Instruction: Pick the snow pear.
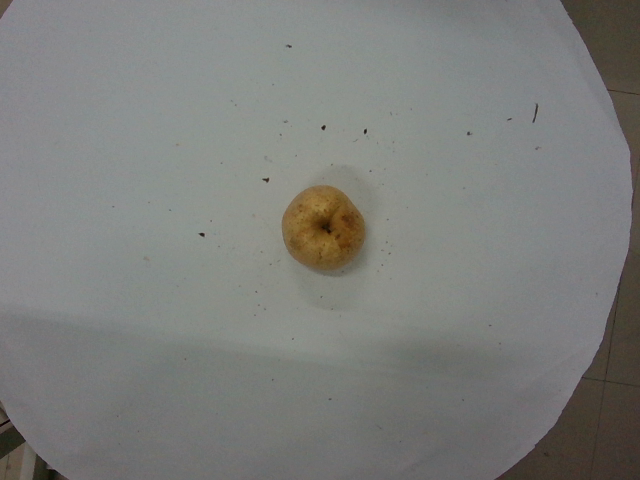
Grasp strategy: vertical